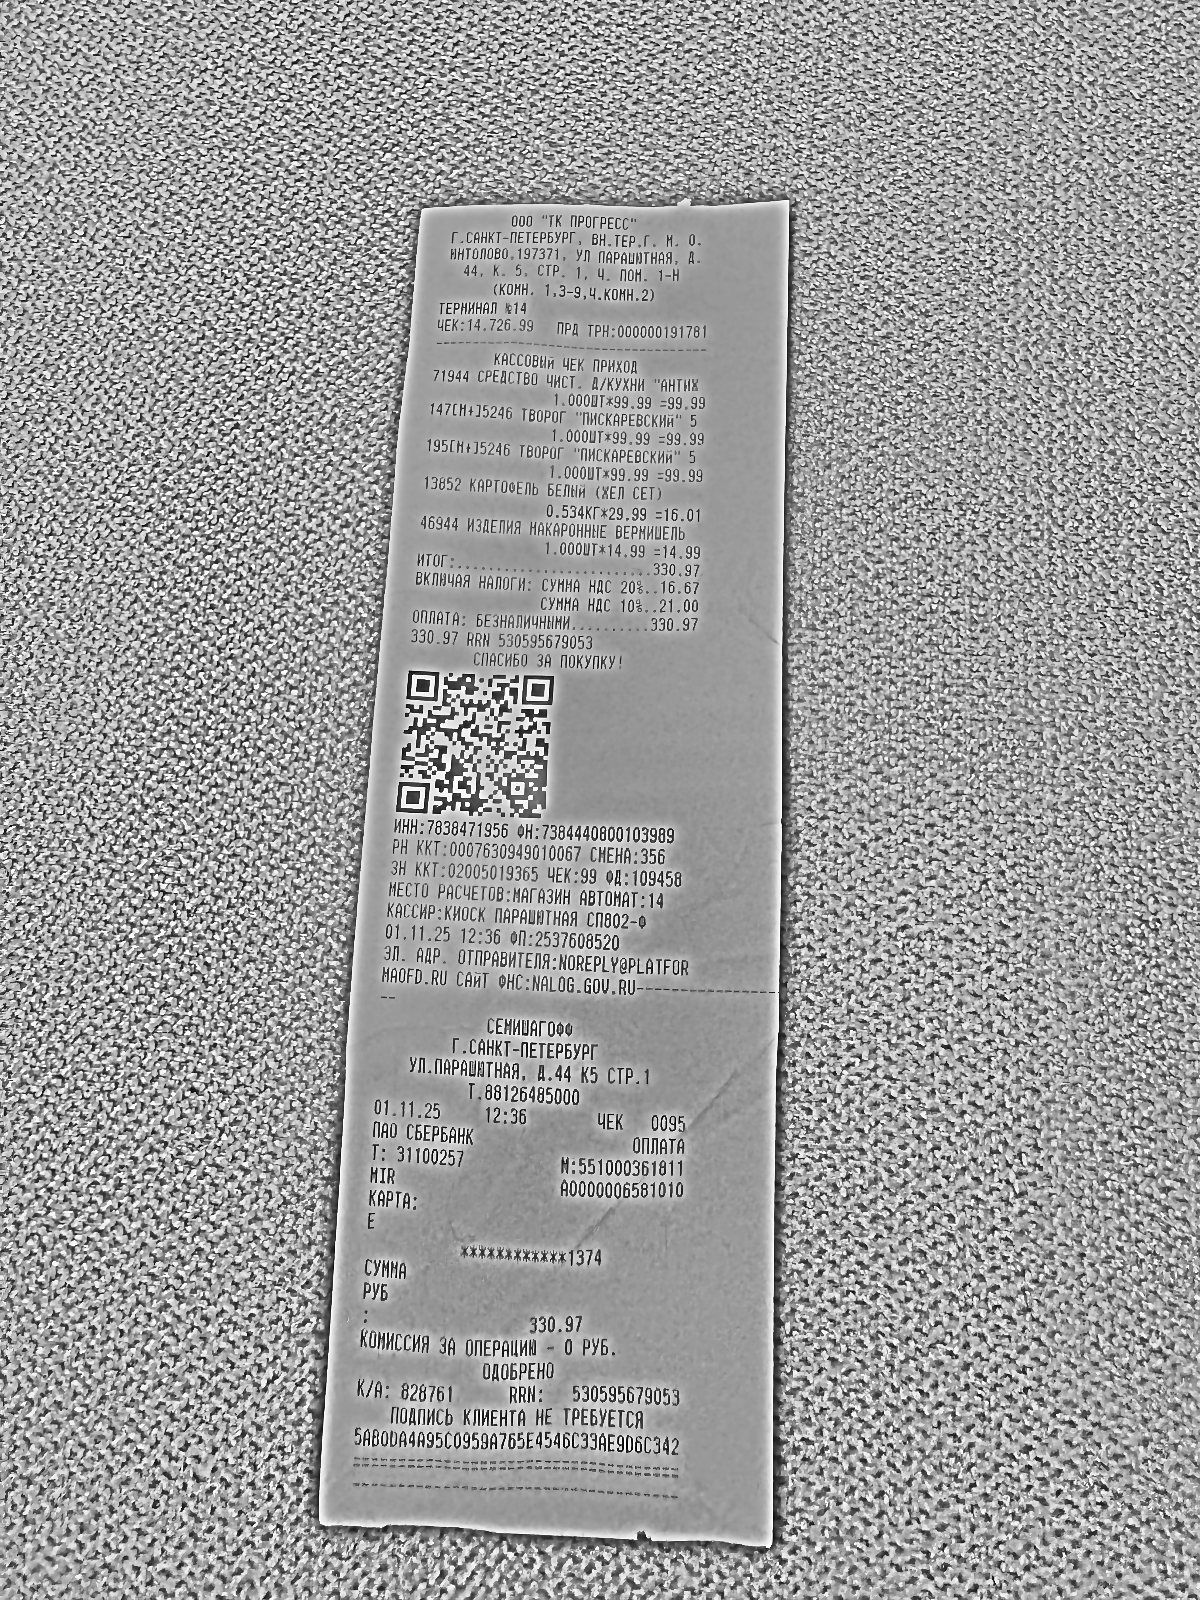
Продавец: ООО "ТК ПРОГРЕСС"
ИНН: 7838471956
Дата: 01.11.25
Товары: 71944 СРЕДСТВО ЧИСТ. Д/КУХНИ "АНТИЖ"; 147[М+]5246 ТВОРОГ "ПИСКАРЕВСКИЙ" 5; 195[М+]5246 ТВОРОГ "ПИСКАРЕВСКИЙ" 5; 13852 КАРТОФЕЛЬ БЕЛЫЙ (ЖЕЛ СЕТ); 46944 ИЗДЕЛИЯ МАКАРОННЫЕ ВЕРМИШЕЛЬ
Количество: 1.000; 1.000; 1.000; 0.534; 1.000
Цена: 99.99; 99.99; 99.99; 29.99; 14.99
Сумма: 99.99; 99.99; 99.99; 16.01; 14.99
Итого: 330.97